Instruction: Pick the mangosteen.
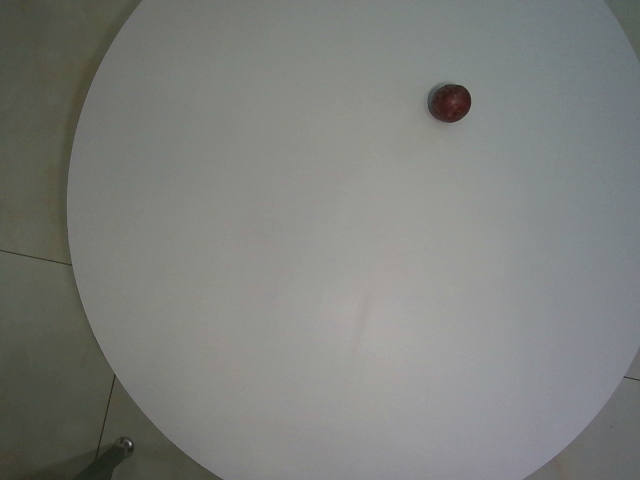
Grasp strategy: vertical